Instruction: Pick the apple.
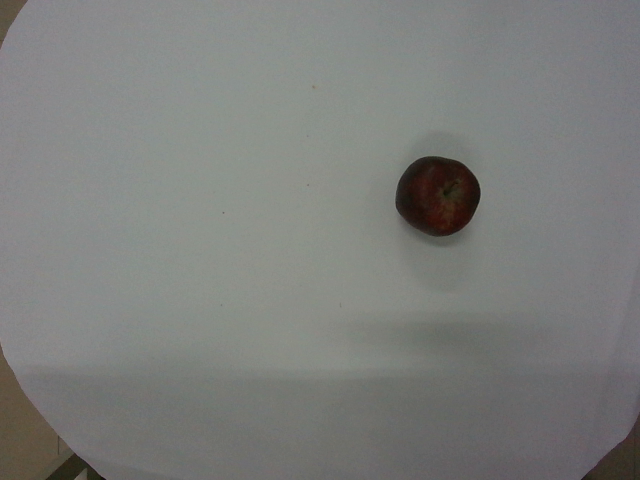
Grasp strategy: vertical